Identify and extract the amount in words, amount in numbers, payee name, cheque date, and bank name from the image.
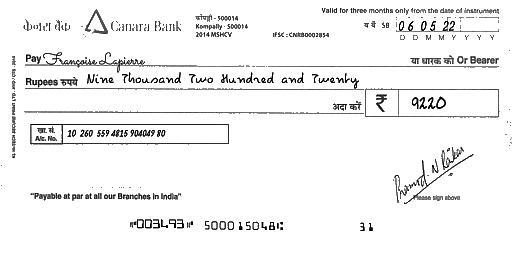
amt_in_words: Nine Thousand Two Hundred and Twenty
amt_in_figures: 9220
payee_name: Françoise Lapierre
bank_name: Canara Bank
cheque_date: 06/05/22